Question: What are the imaging findings?
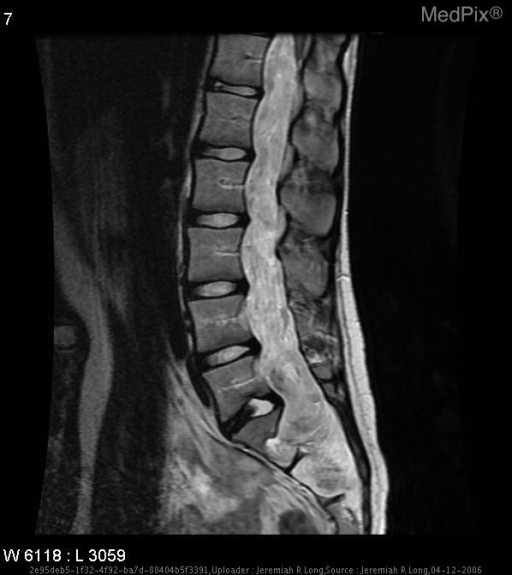
Answer: The imaging shows In the spinal canal, from approximately the mid body of T11 through the sacrum, is a large expansile intradural mass which is isointense to the cord on T1, hyperintense to the cord on T2 and avidly enhances with gadolinium albeit eterogeneously.  Marked scalloping of the posterior vertebral bodies is noted most marked in the sacrum.

	This mass in the lumbar region extends into the neural foramina at all levels and expands the neural foramina at the lower segments with extension out of the right neural foramina at L5-S1.
	At the level of L4, there is a focal T2 bright lesion which may represent a small fatty element or small region of hemorrhage. In the spinal canal, from approximately the mid body of T11 through the sacrum, is a large expansile intradural mass which is isointense to the cord on T1, hyperintense to the cord on T2 and avidly enhances with gadolinium albeit heterogeneous.  Marked scalloping of the posterior vertebral bodies is noted at these levels which increased extending caudally, most marked in the
sacrum.  There is also canal expansion at L5 and into the sacrum.
	This mass in the lumbar region extends into the neural foramina at all levels and expands the neural foramina at the lower segments with likely extension out of the right neural foramina at L5-S1.
	At the level of L4, within the mass within the canal, there is a focal T2 bright lesion which may represent a small fatty element or small region of hemorrhage..